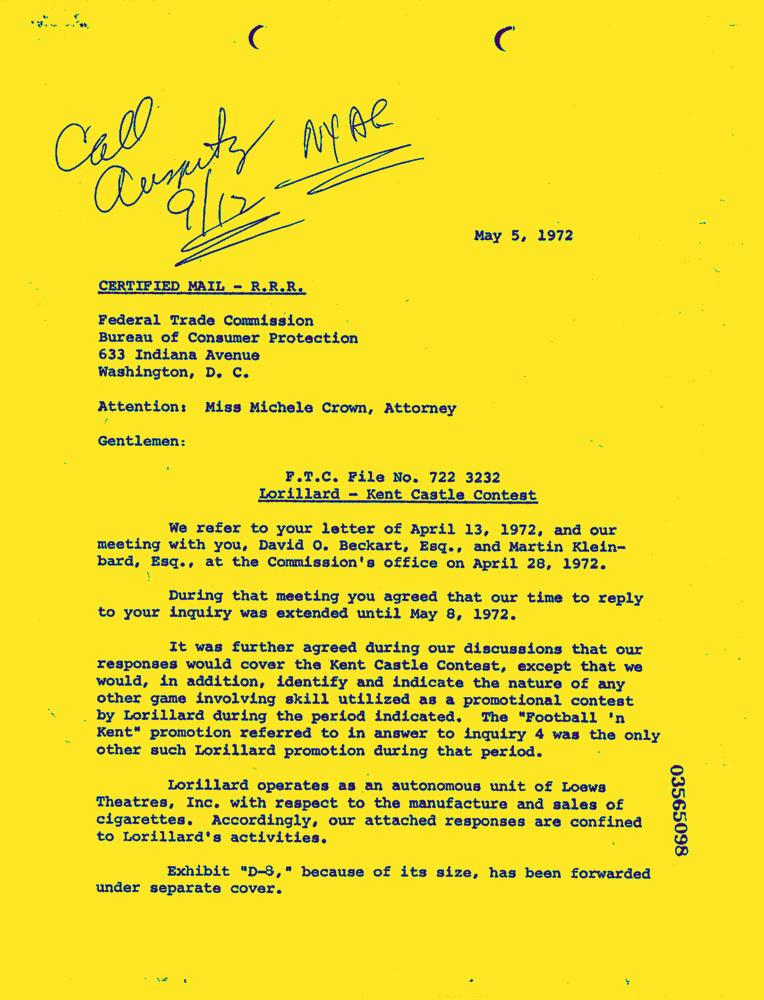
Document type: Letter-Doc